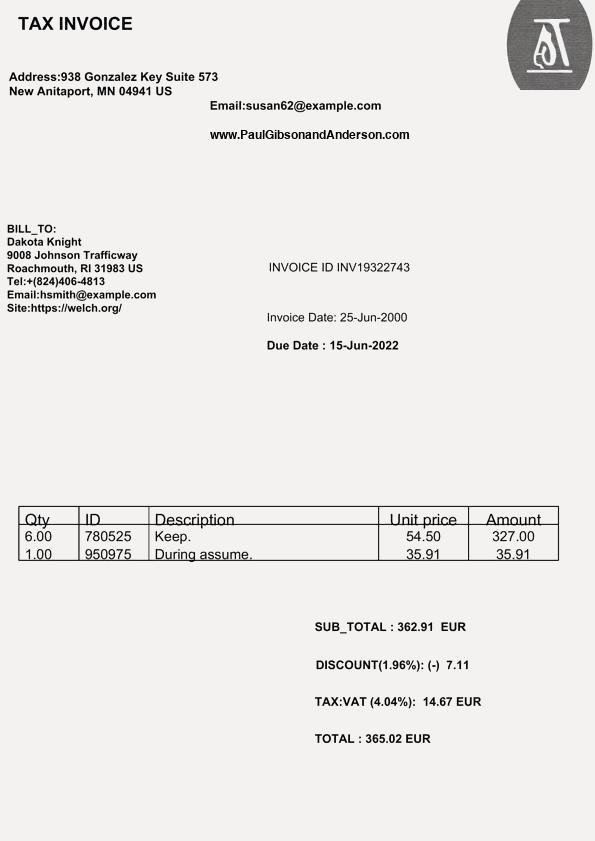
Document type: Invoice